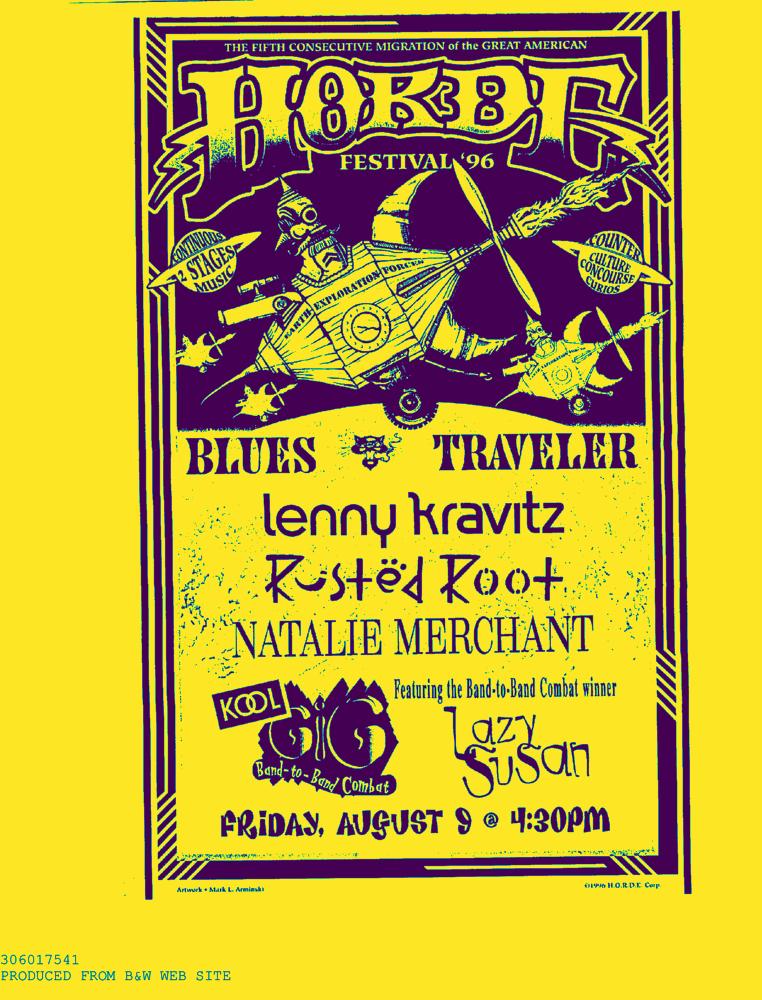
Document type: AD